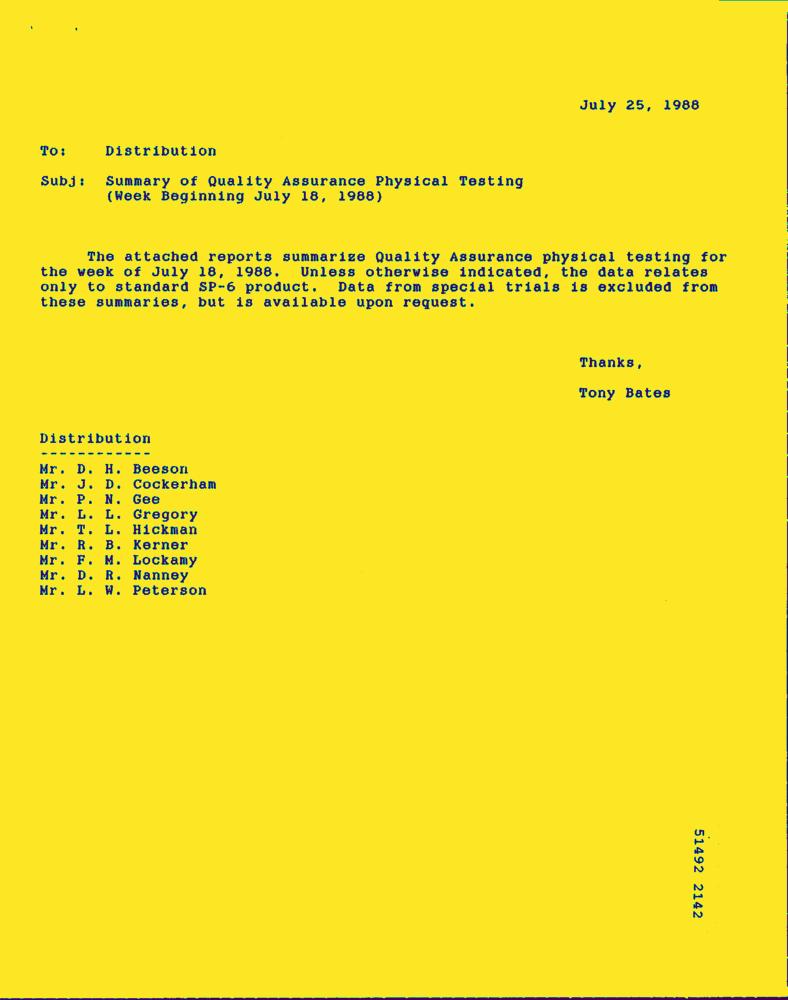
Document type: Letter-Doc